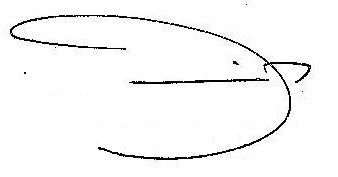
Signature of: lluís corominas i díaz